Question: What is the address or location of the property listed in the document?
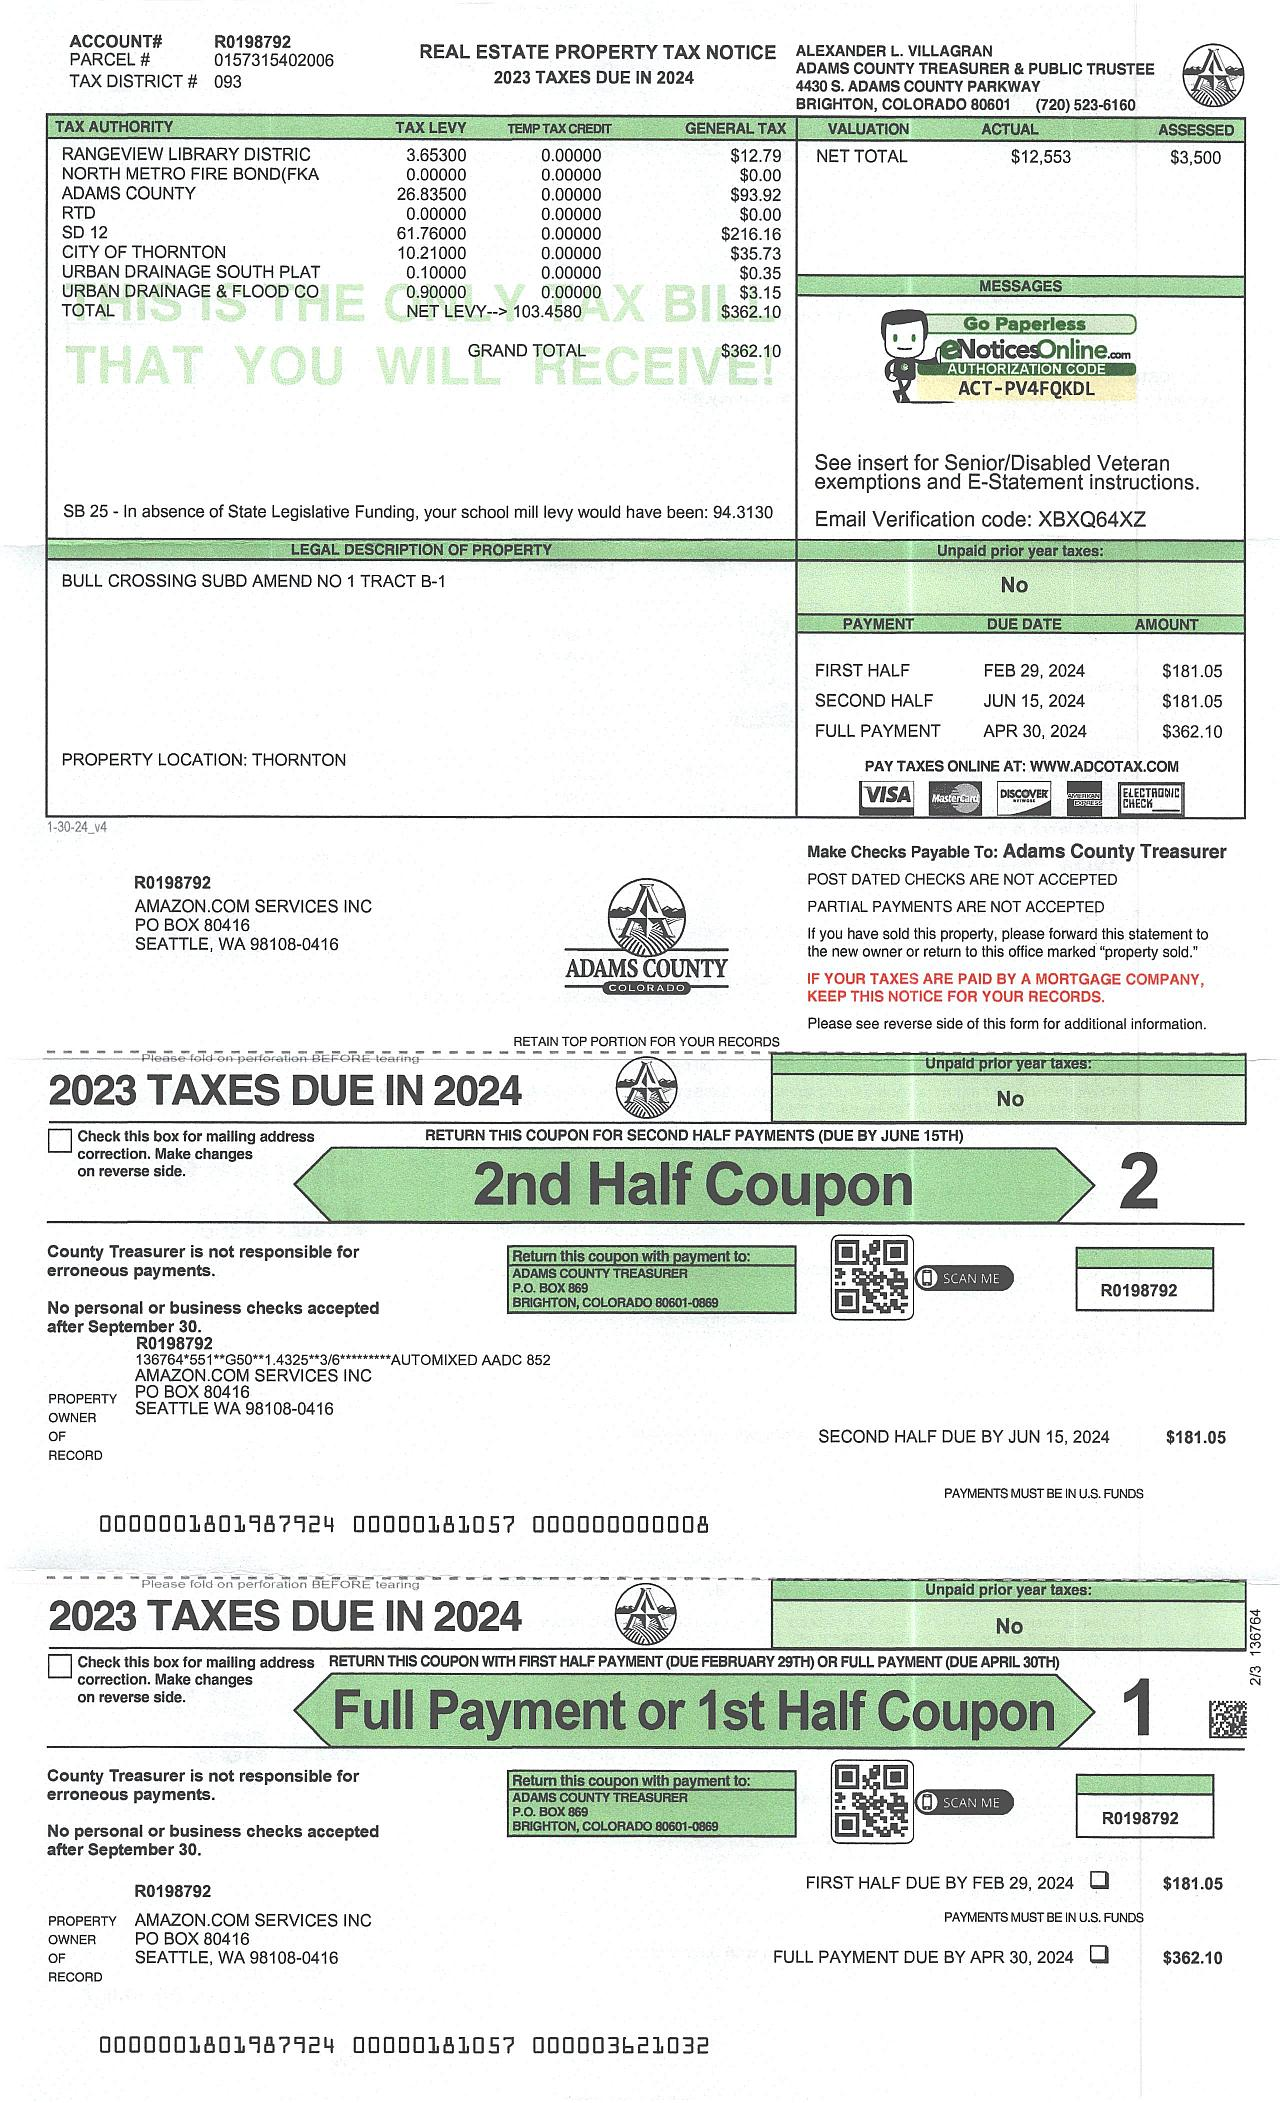
Answer: "THORNTON"